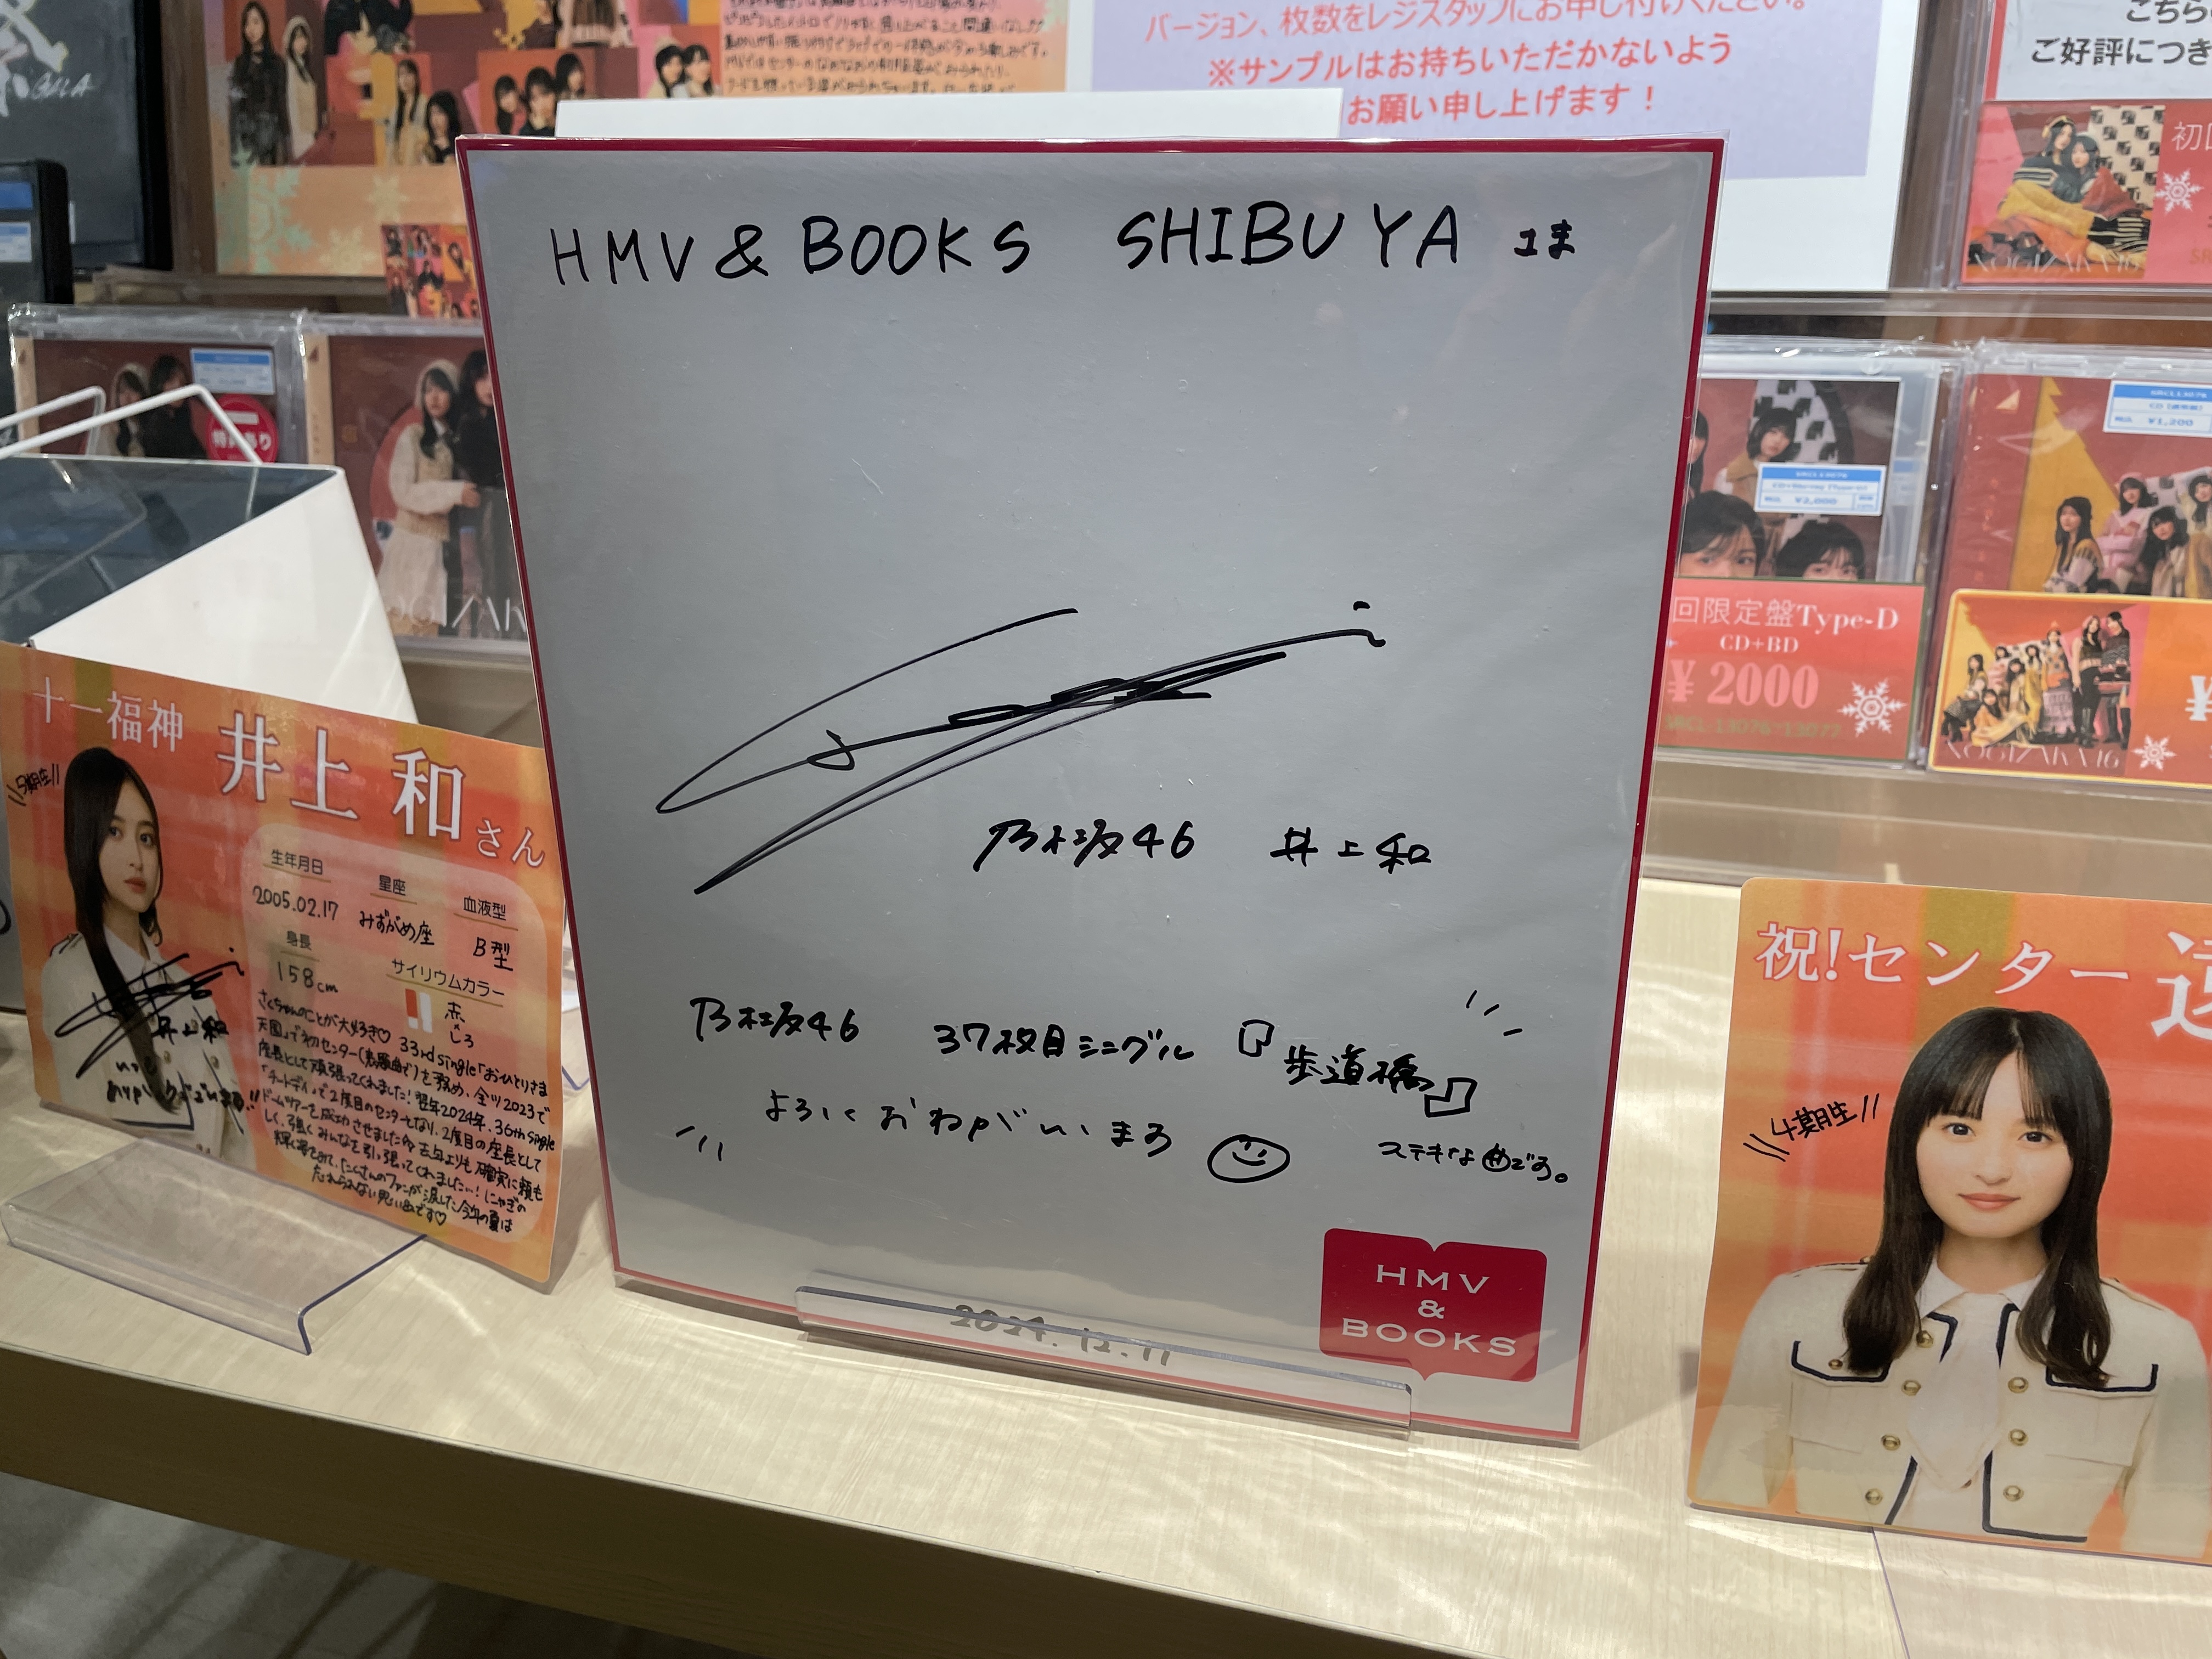
Signature of: nagi inoue